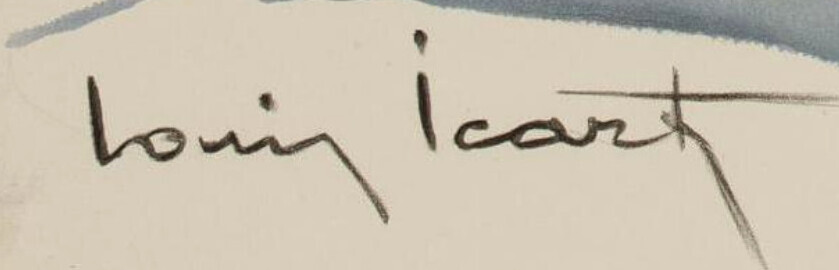
Signature of: louis justin laurent icart